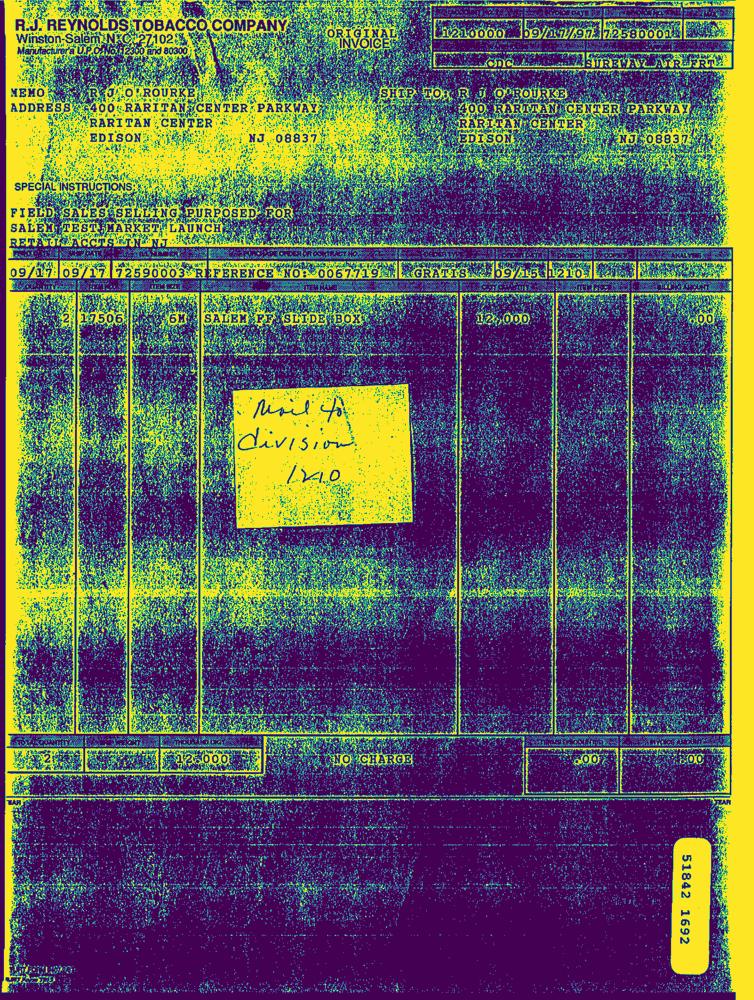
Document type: Invoice-Doc